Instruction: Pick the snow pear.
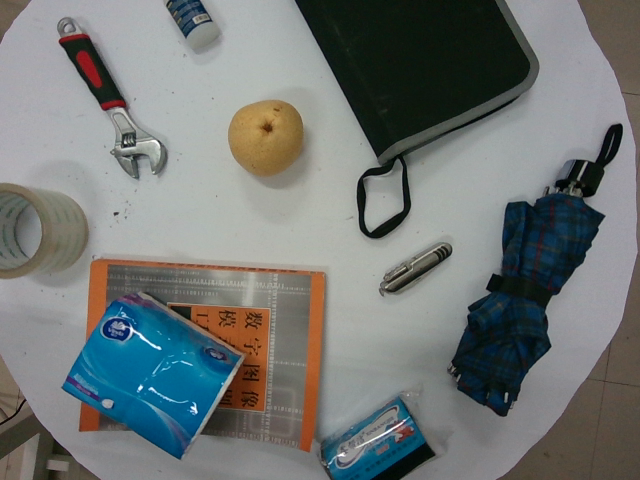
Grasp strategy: vertical